Question: Which state is mentioned in the document?
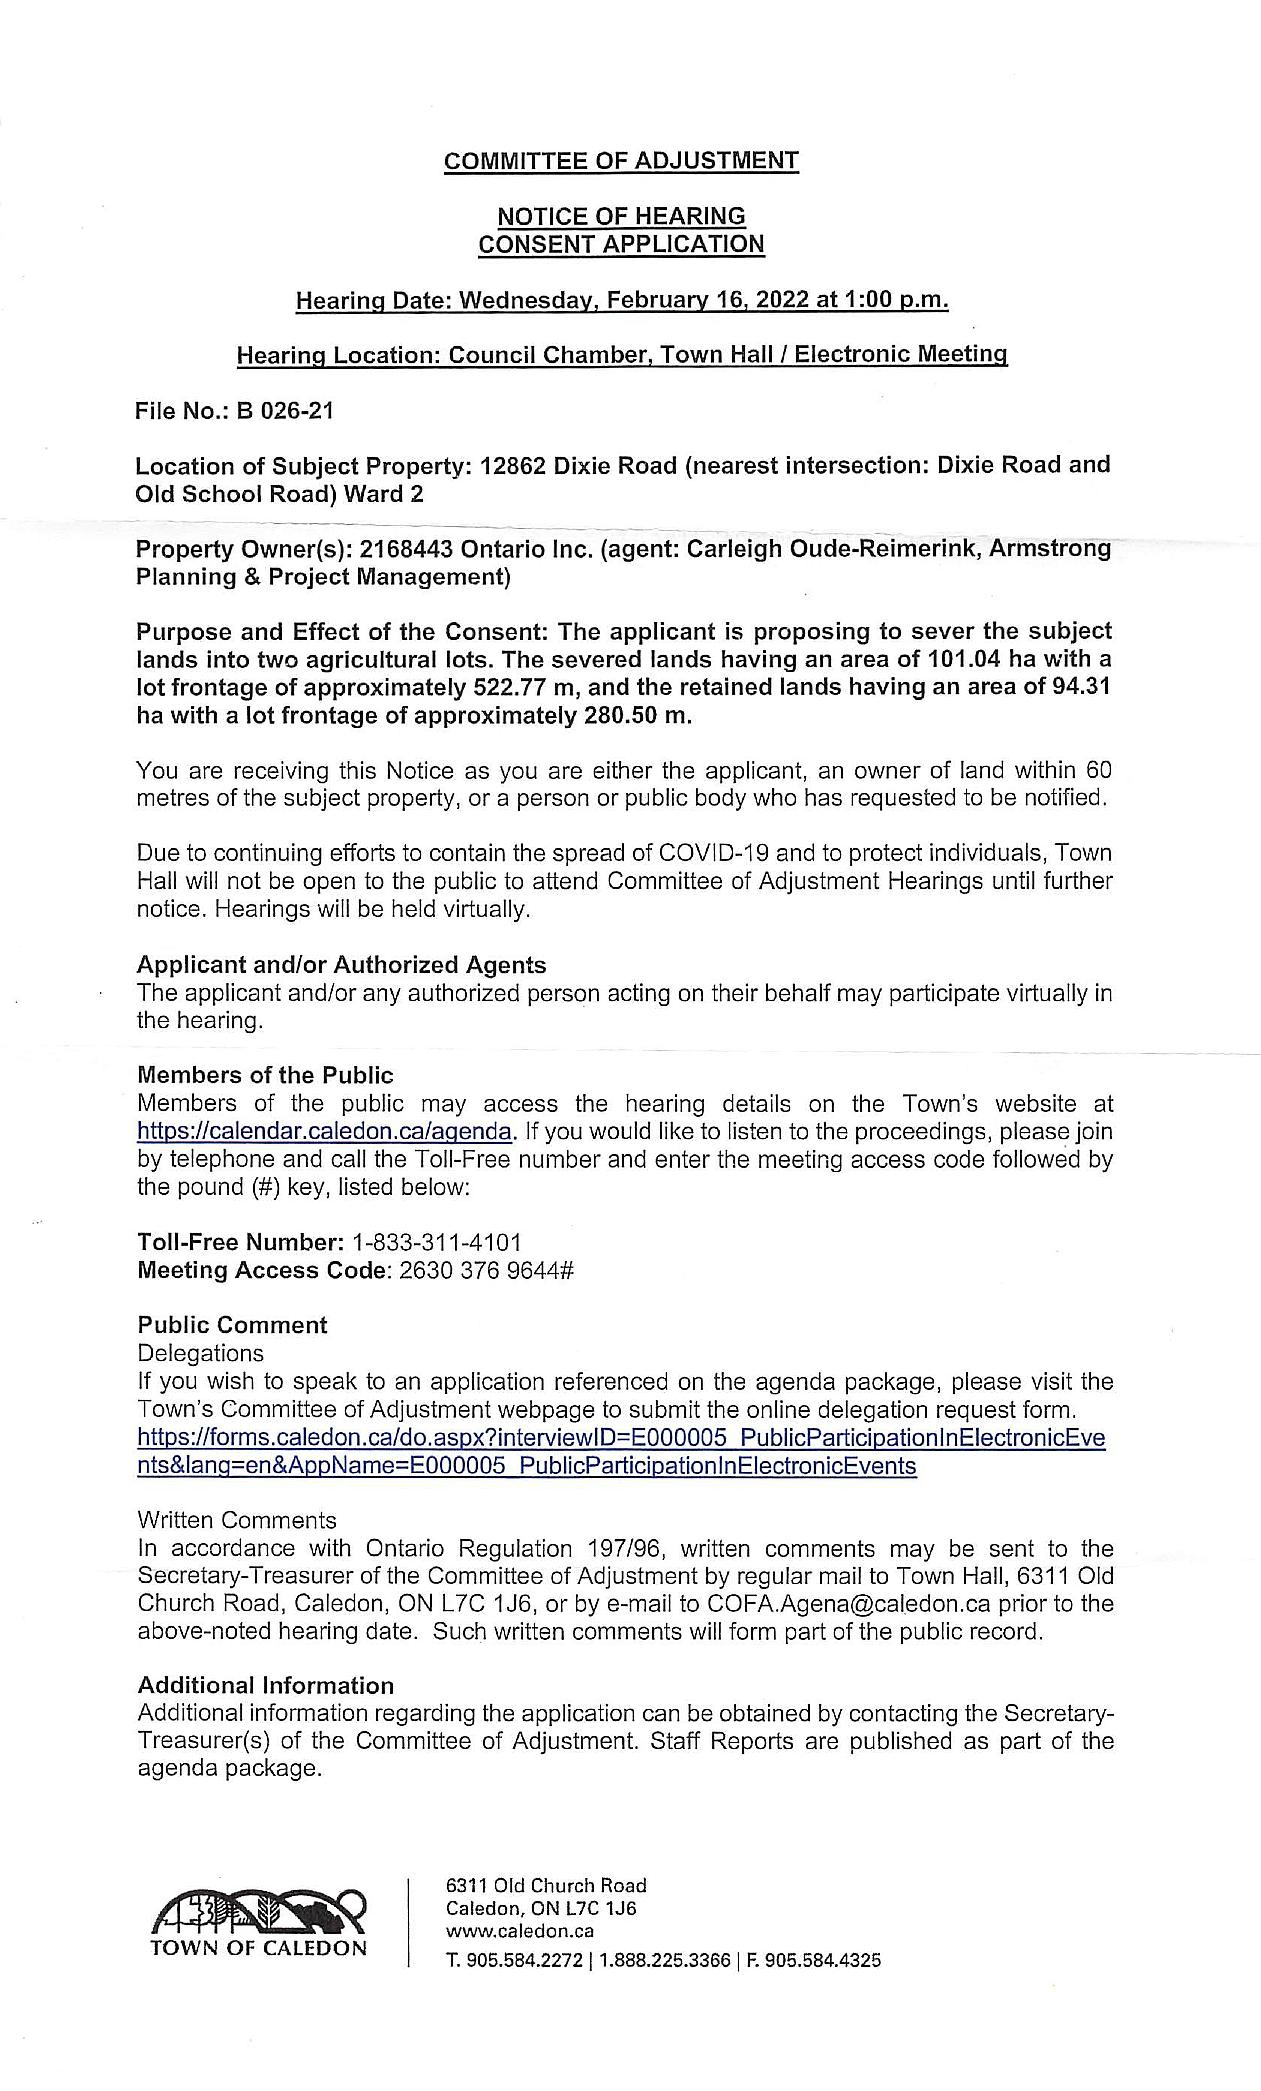
Answer: "ON"